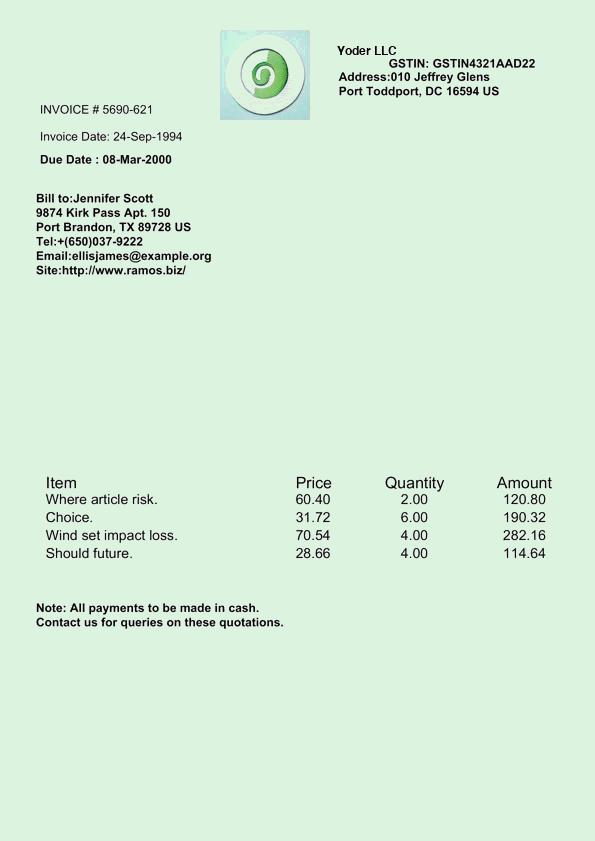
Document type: Invoice